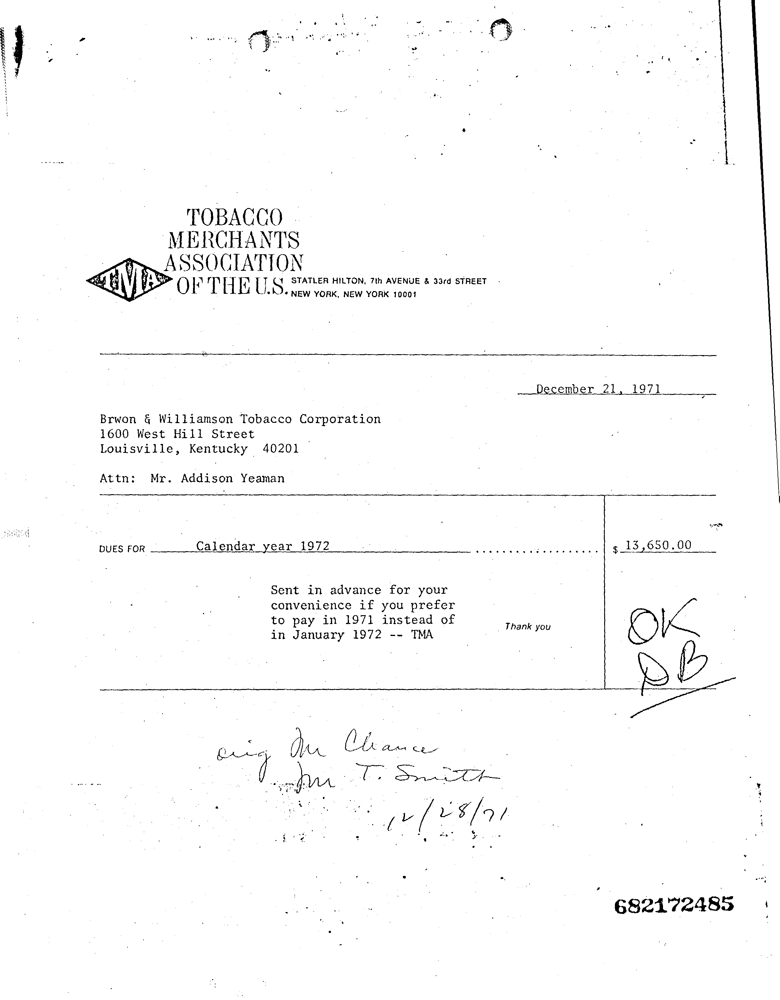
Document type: Invoice